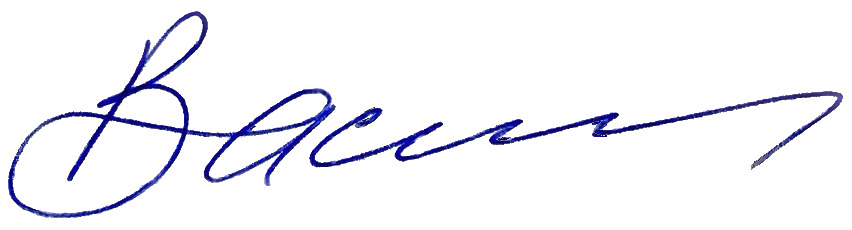
Signature of: konstantin vasilchenko